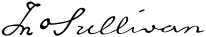
Signature of: john sullivan